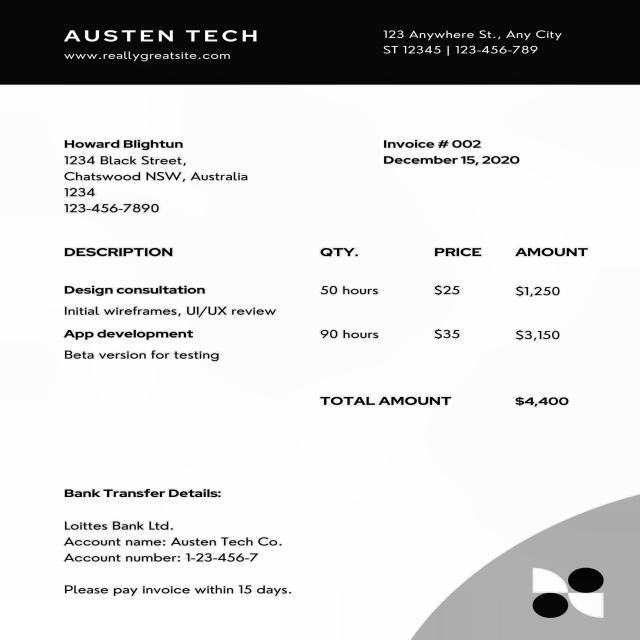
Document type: Invoice